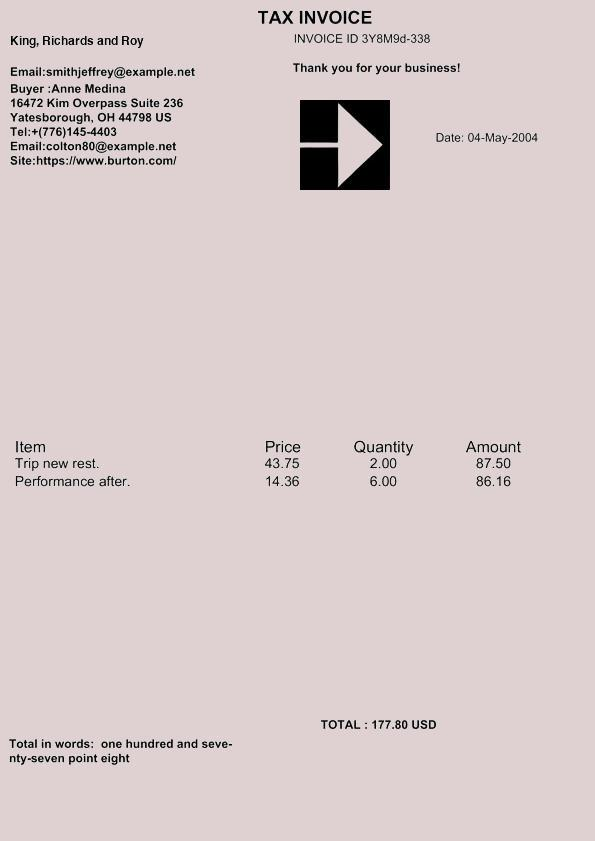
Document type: Invoice